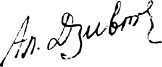
Signature of: alexander dzivgov